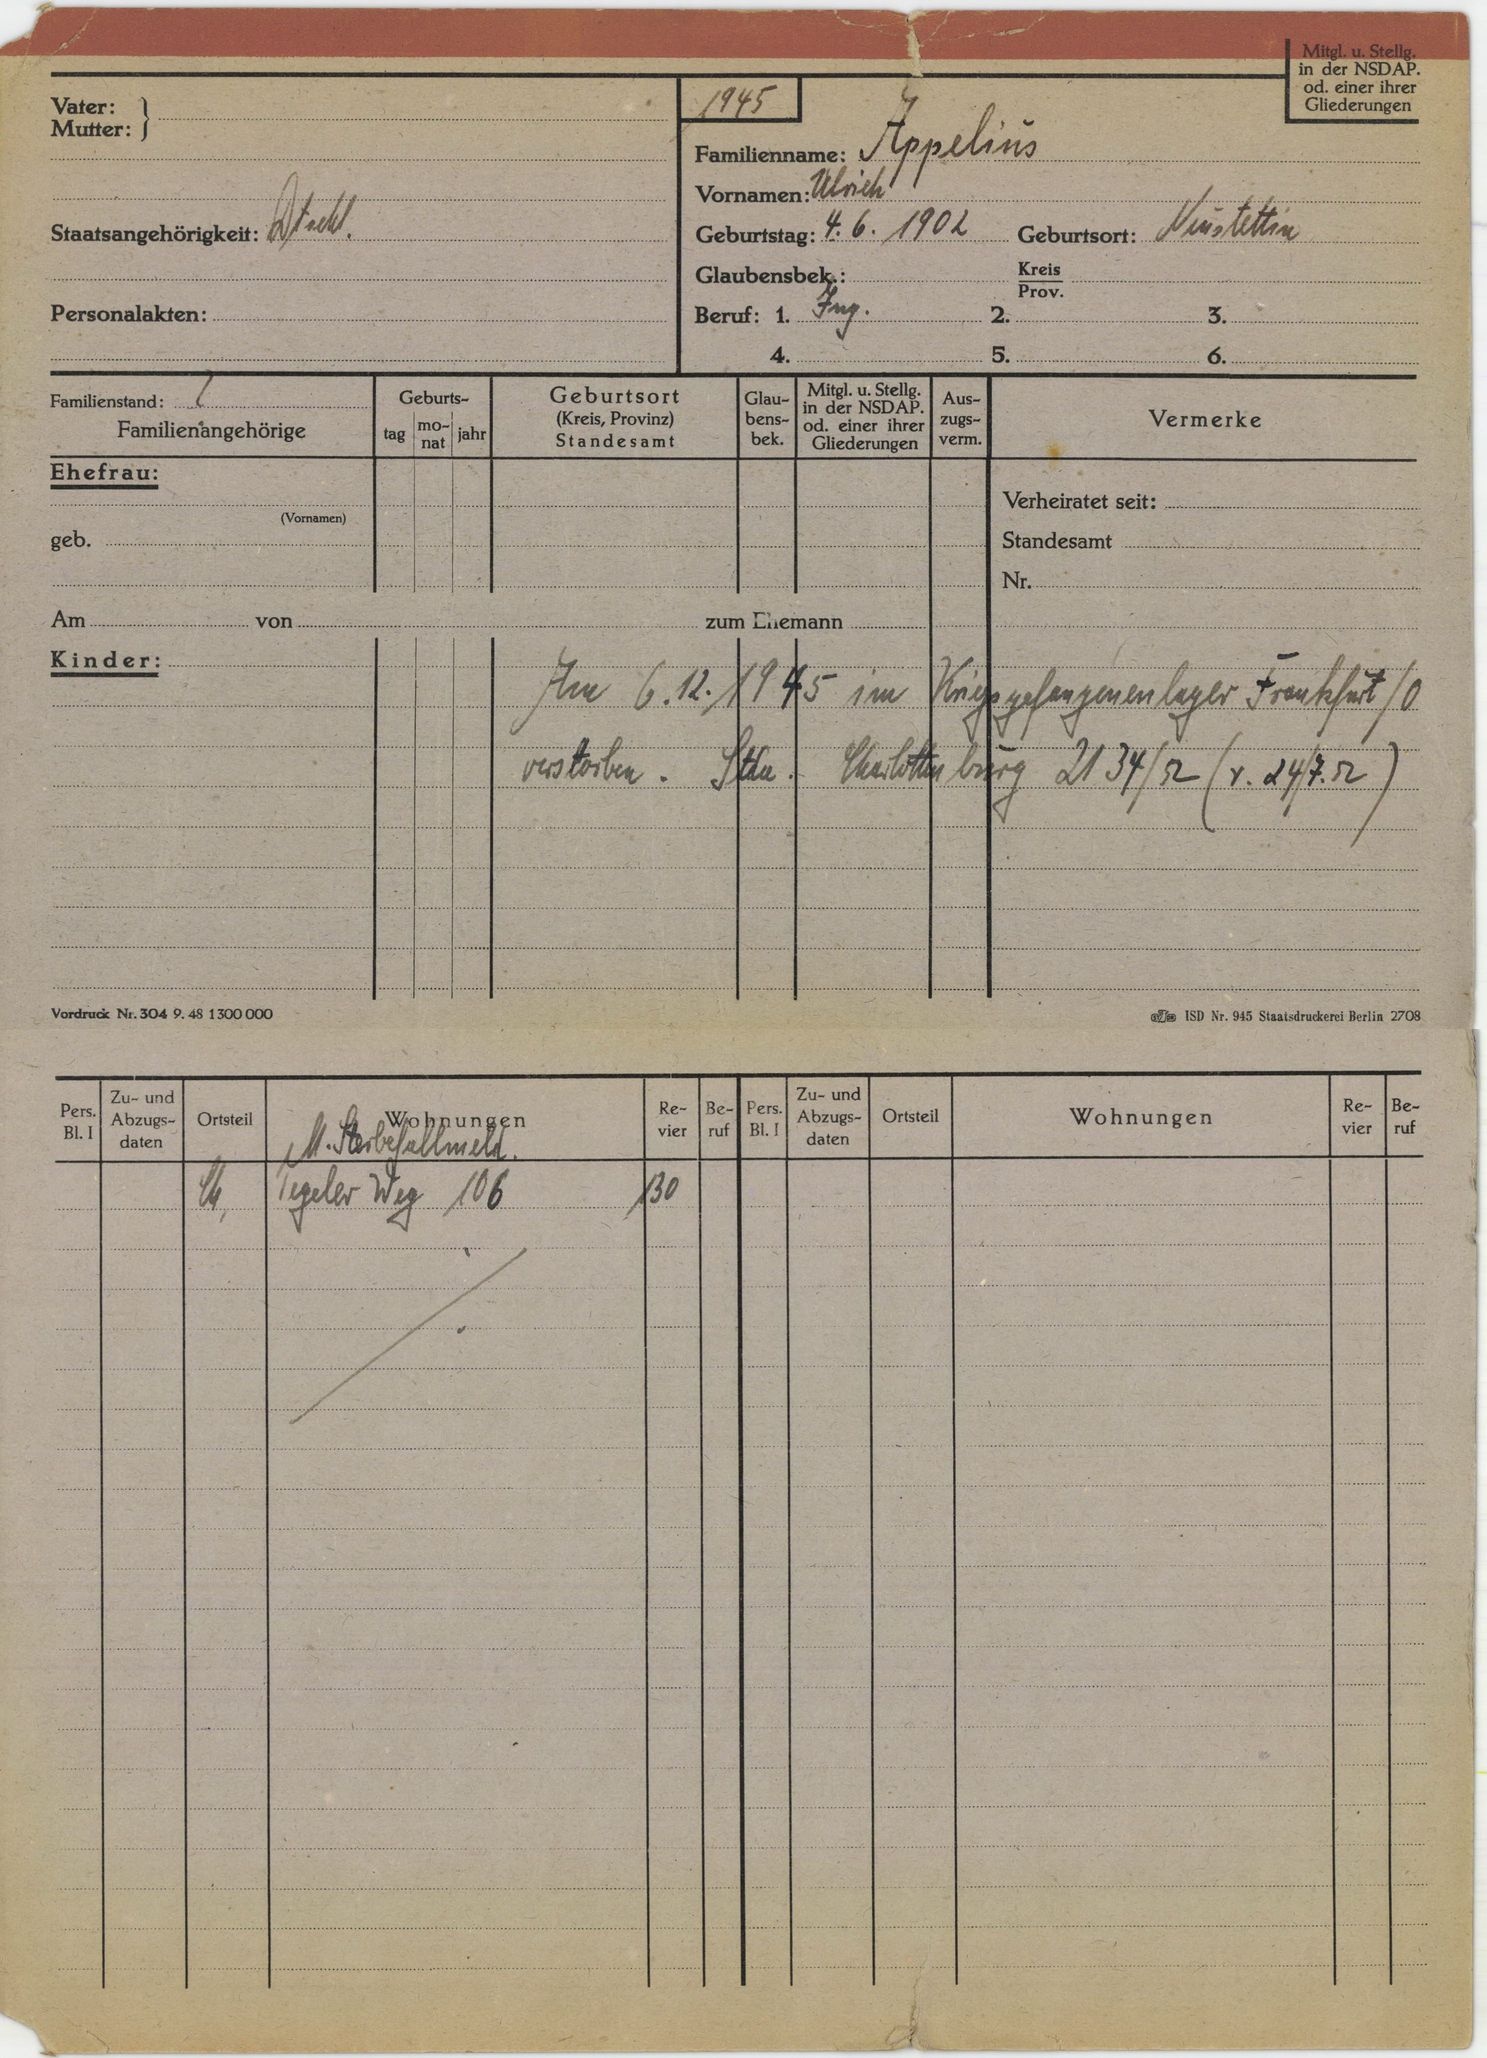
Appelius